Question: Which state is mentioned in the document?
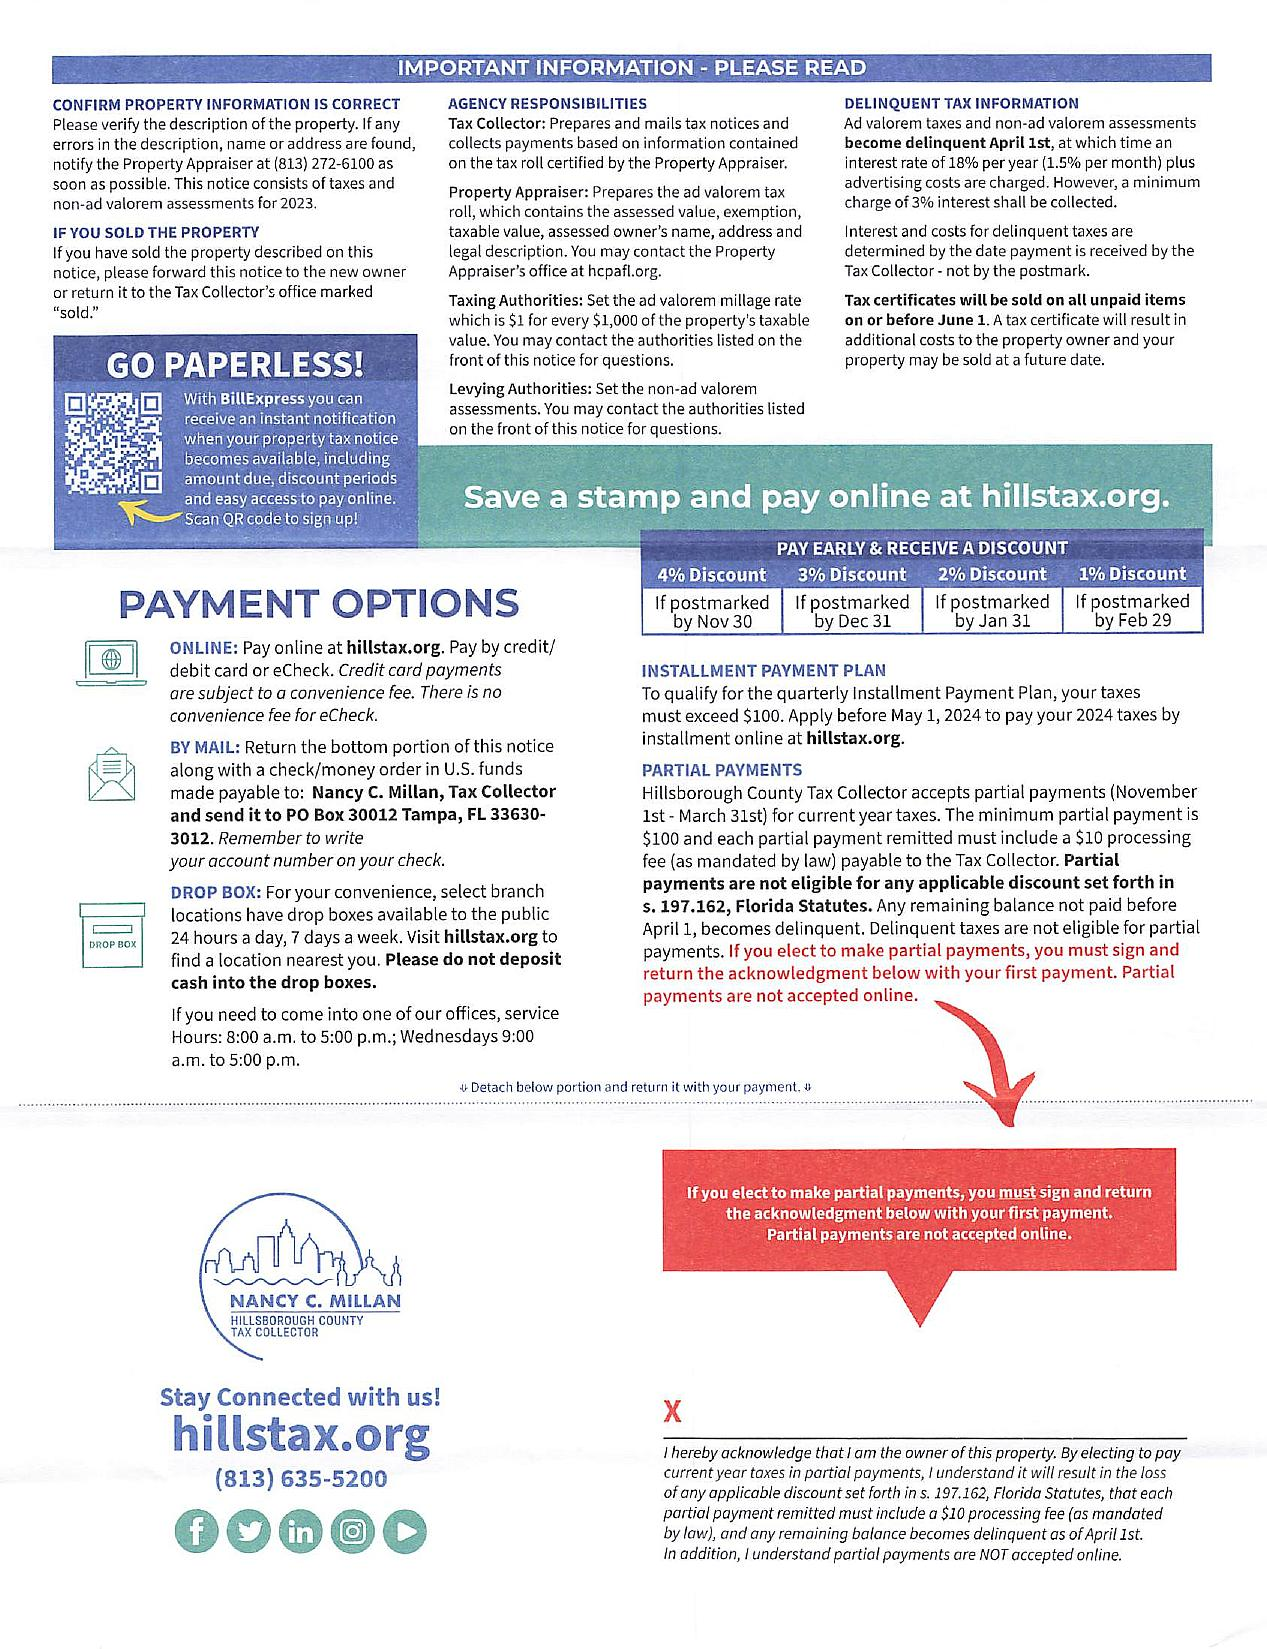
Answer: "Florida"